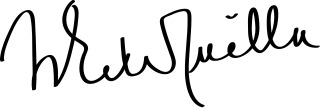
Signature of: hans joachim marseille